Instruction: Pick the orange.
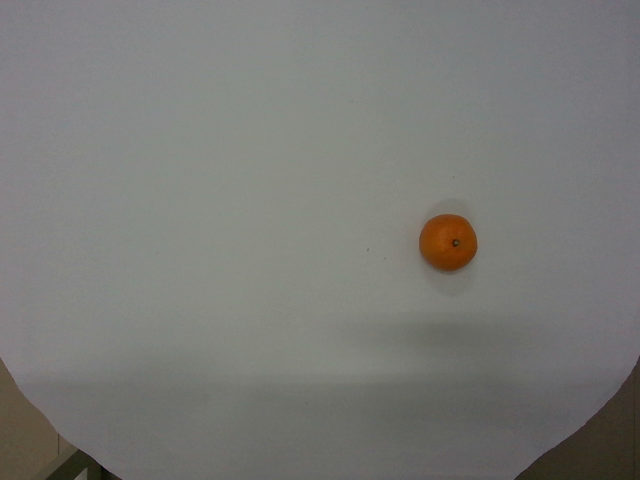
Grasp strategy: vertical